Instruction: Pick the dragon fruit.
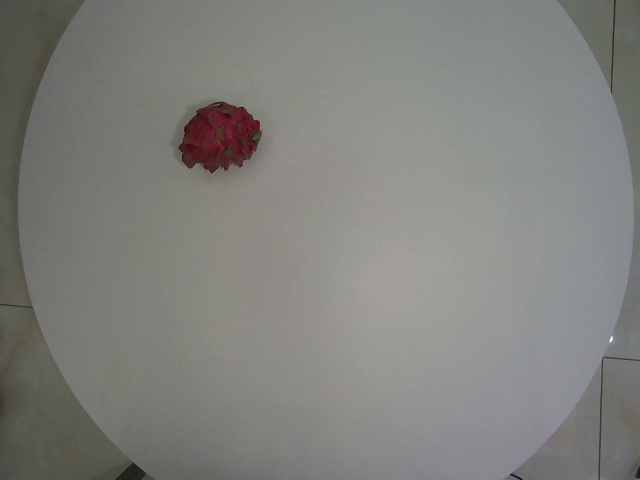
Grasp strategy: vertical